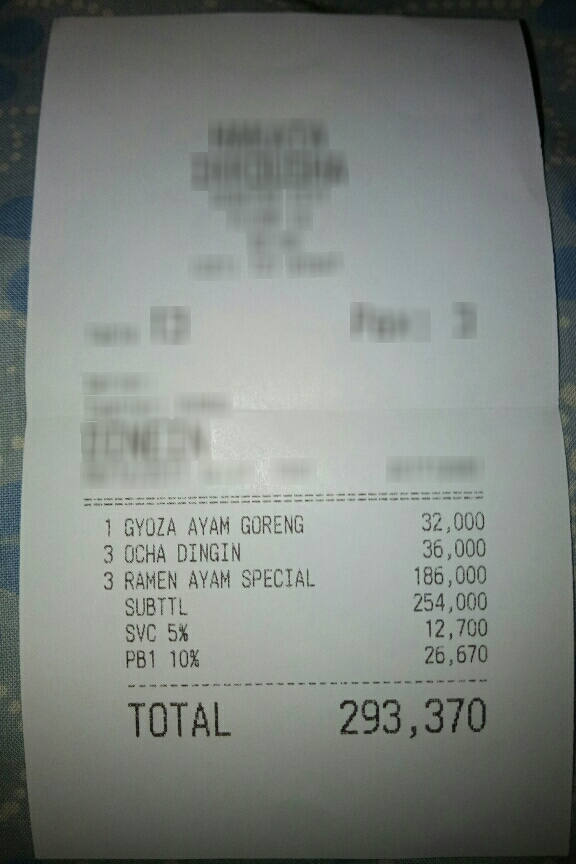
Number of items: 3
Subtotal: 254,000
Service charge: 12,700
Tax: 26,670
Total: 293,370
OCR text regions:
text: GYOZA
text: AYAM
text: GORENG
text: 1
text: 32,000
text: TOTAL
text: 293,370
text: SUBTTL
text: 254,000
text: SVC
text: 5%
text: 12,700
text: PB1
text: 10%
text: 26,670
text: OCHA
text: DINGIN
text: 3
text: 36,000
text: RAMEN
text: AYAM
text: SPECIAL
text: 3
text: 186,000